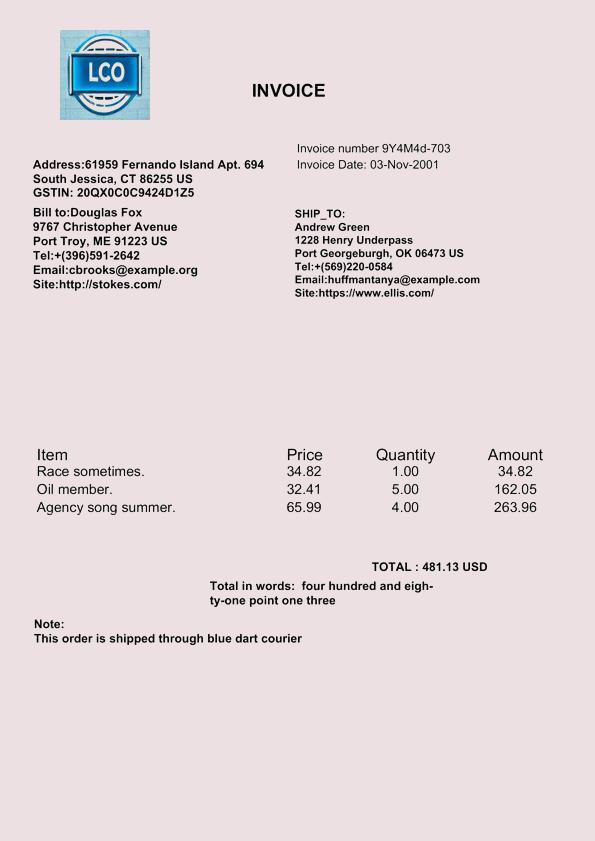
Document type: Invoice